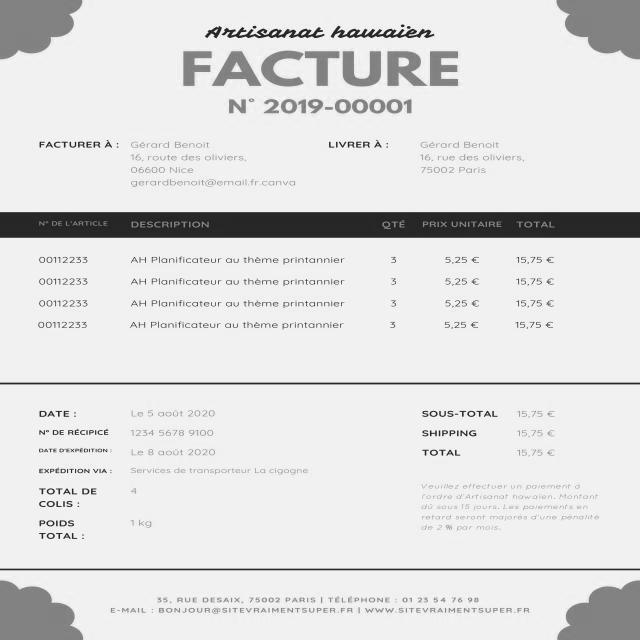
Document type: Invoice